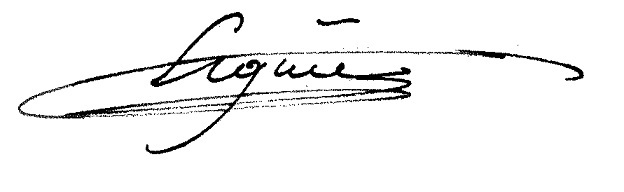
Signature of: jacques jean esquié